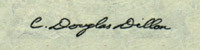
Signature of: c douglas dillon